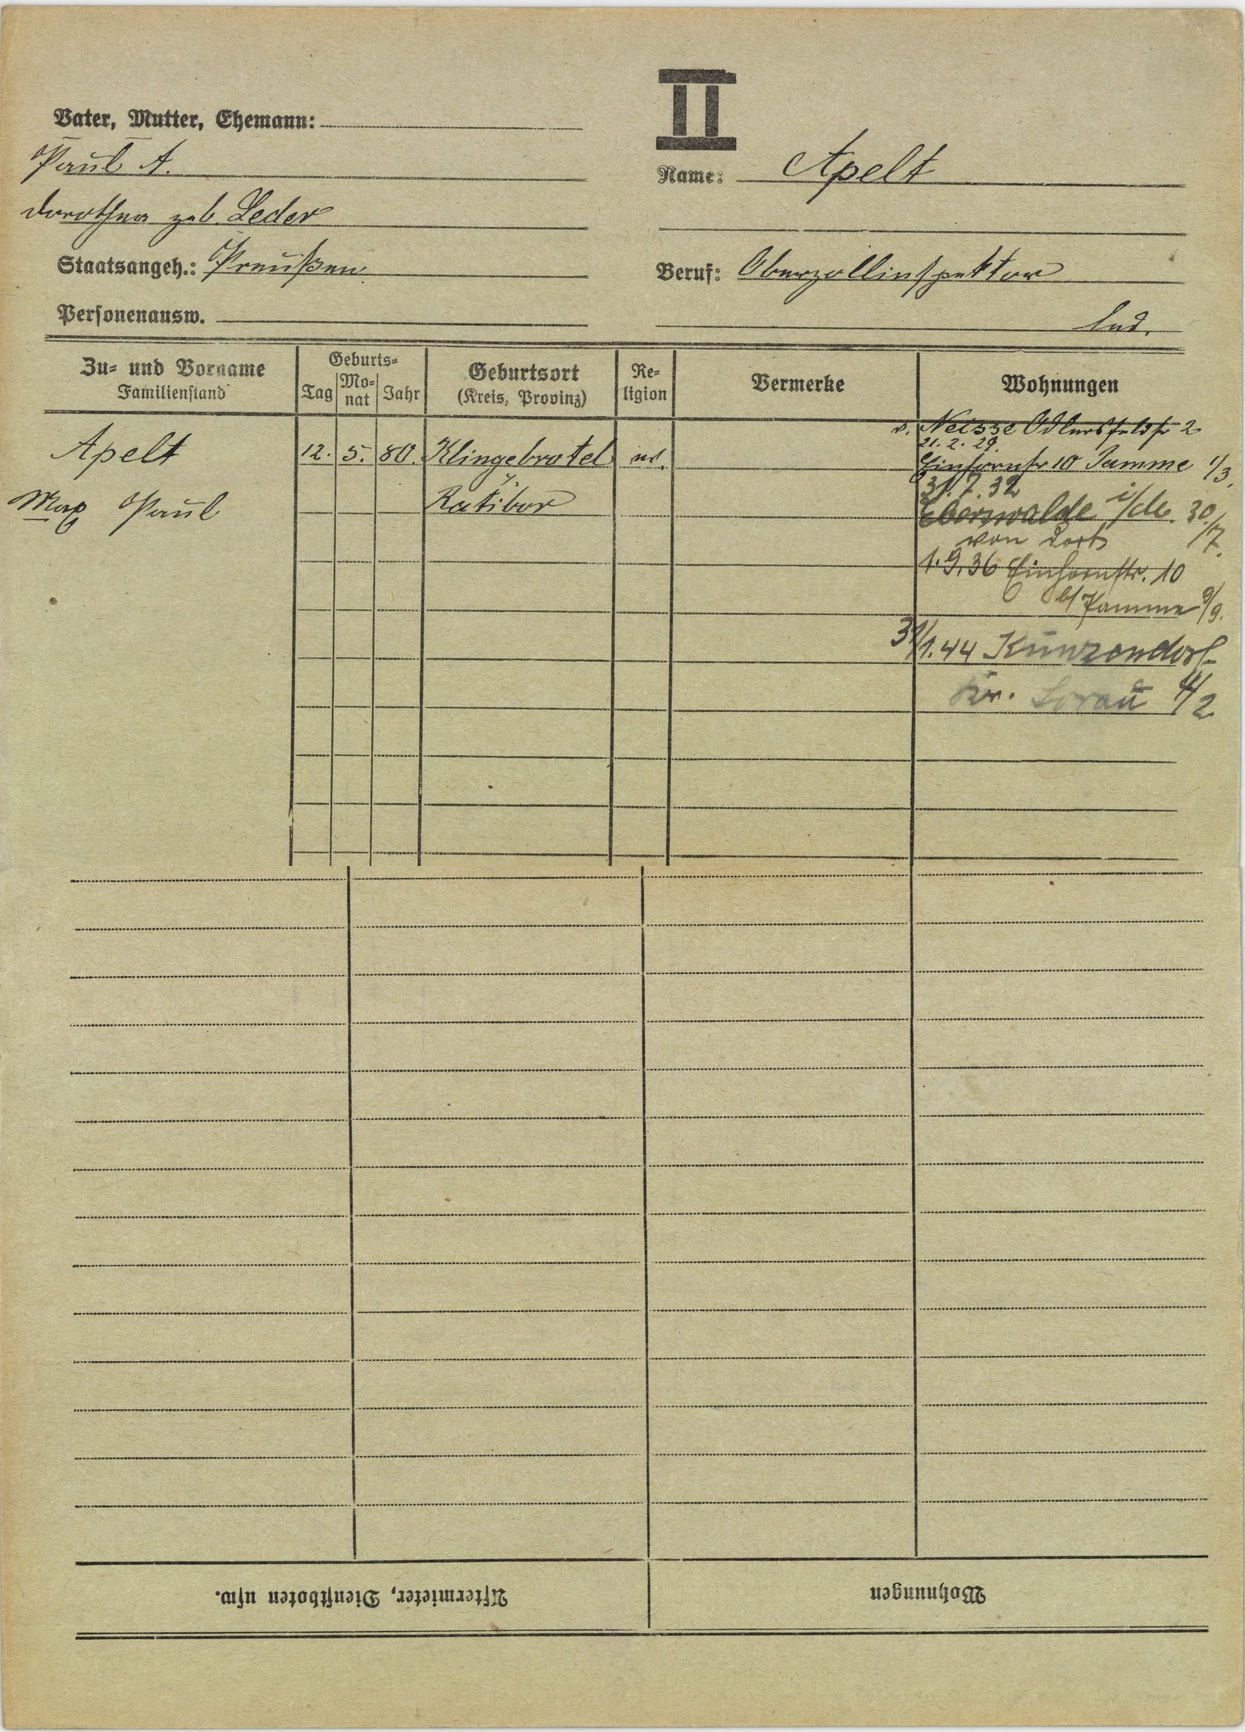
Apelt